Question: What is the filing due date as per the document?
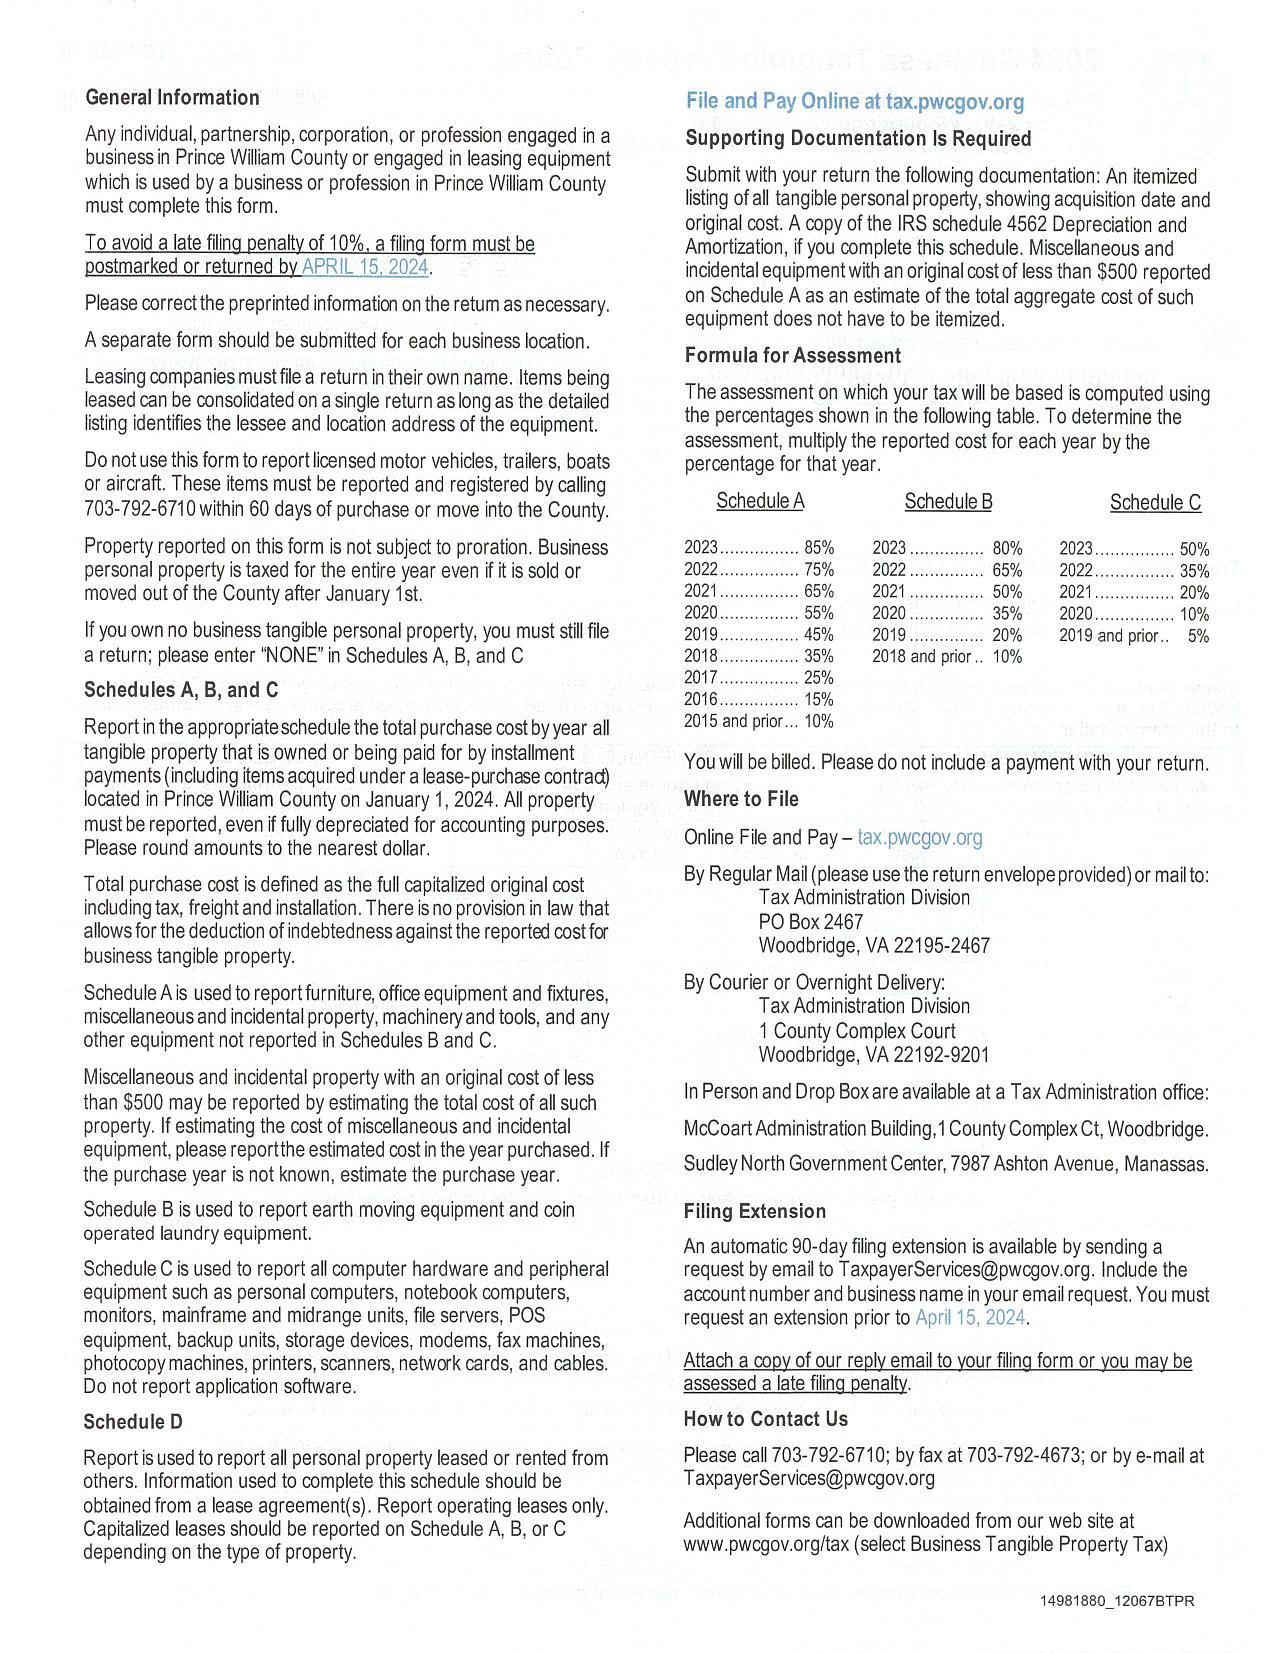
Answer: "15-Apr-24"